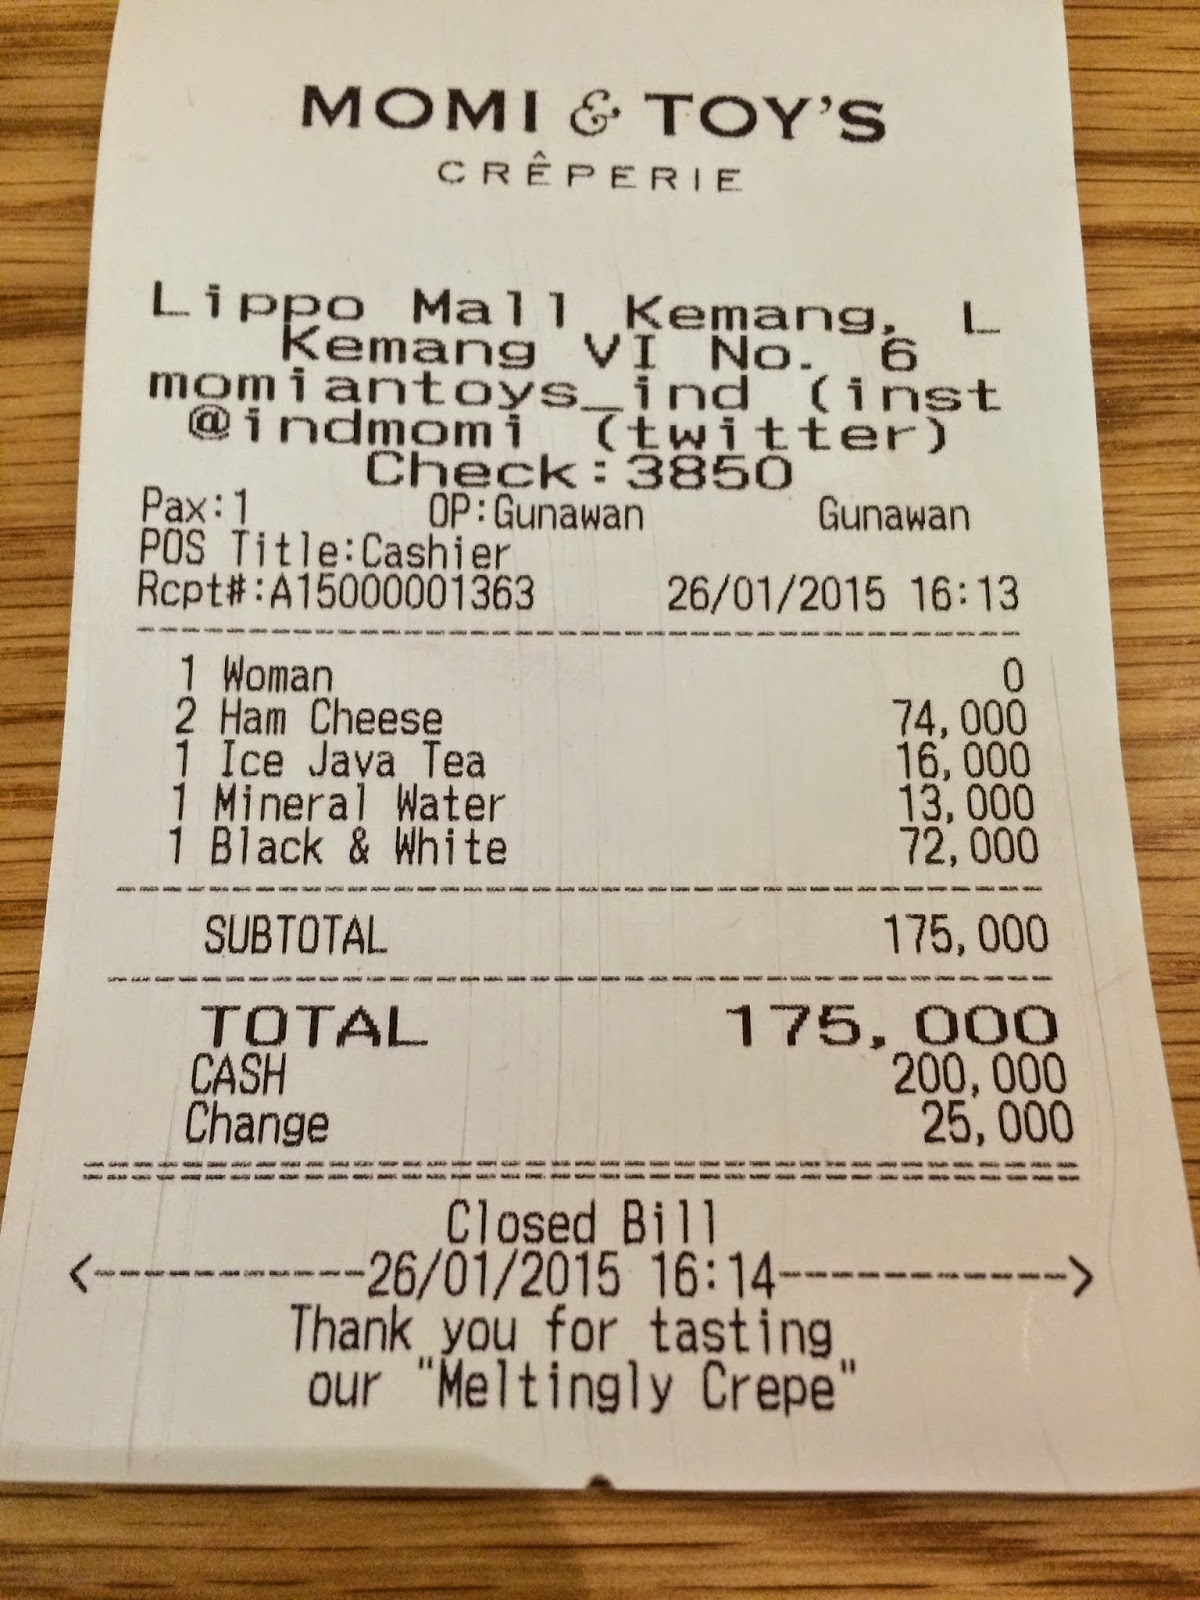
gt_parse: date: 26/01/2015
criticals: name: TOTAL
price: 175,000
store: MOMI & TOY'S